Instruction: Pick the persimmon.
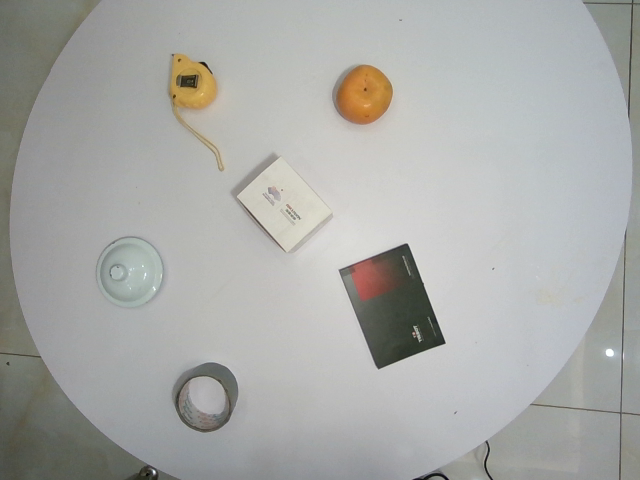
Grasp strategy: vertical